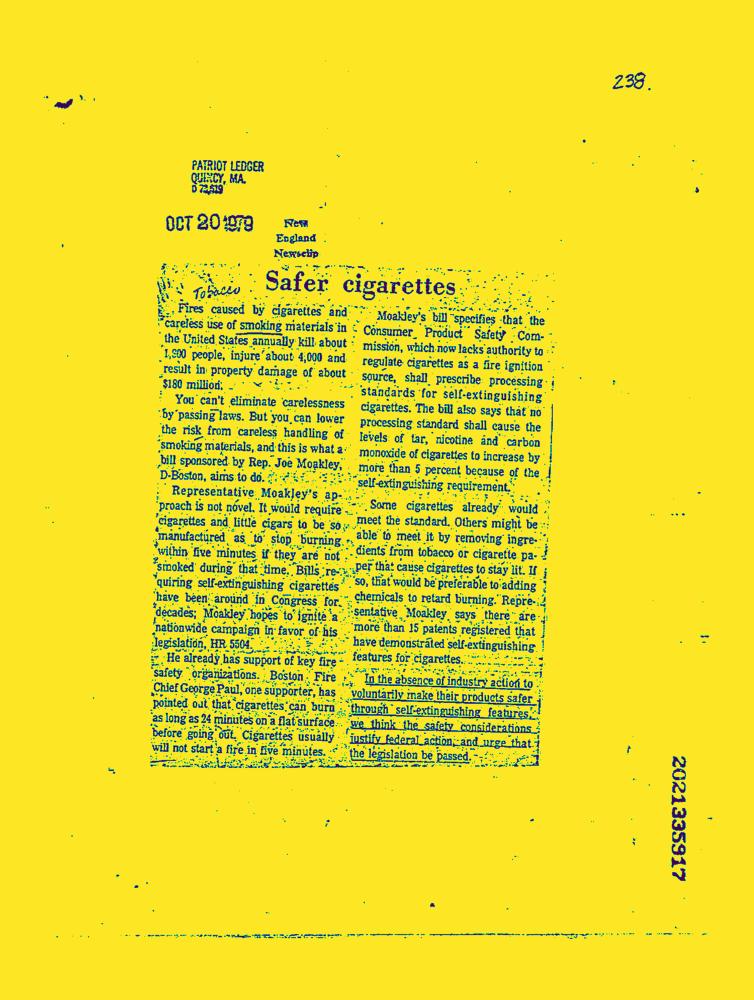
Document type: News-Article